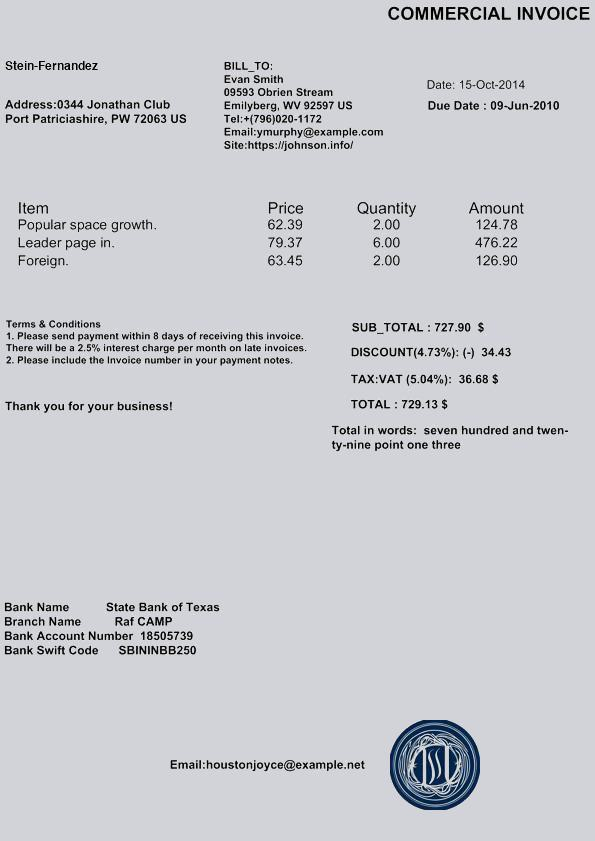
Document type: Invoice